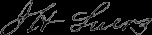
Signature of: john luers